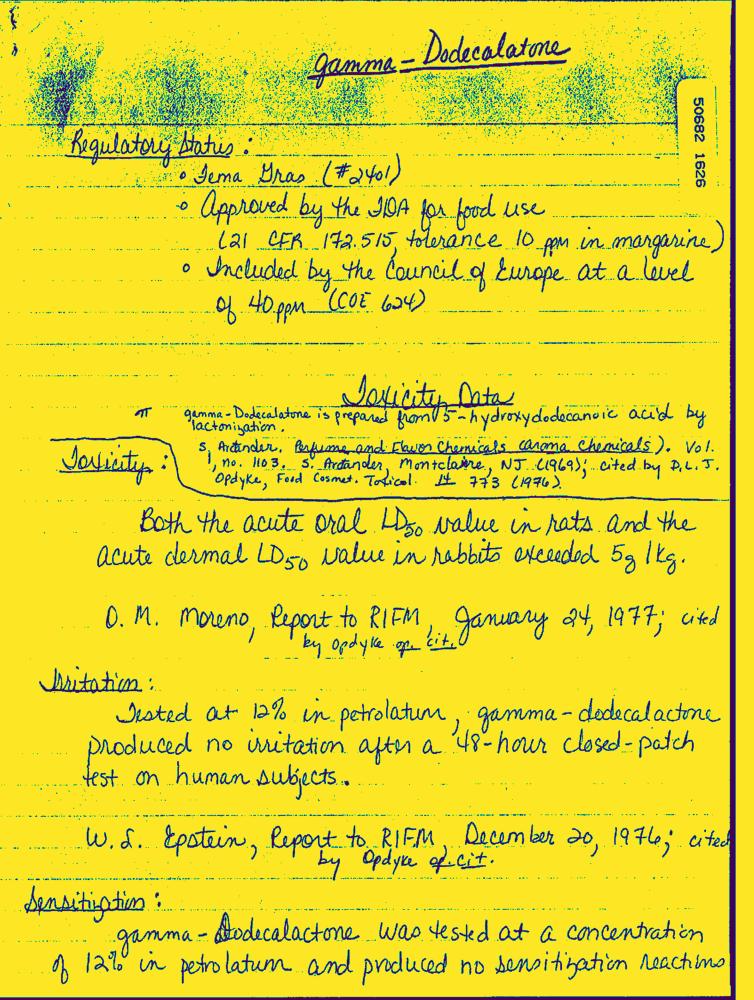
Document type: Hand-Written